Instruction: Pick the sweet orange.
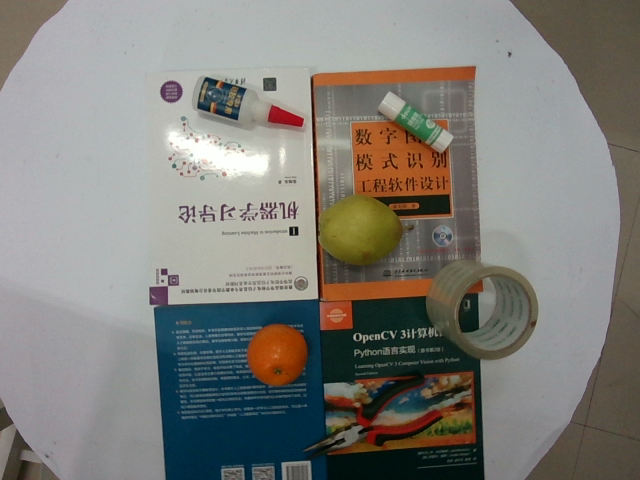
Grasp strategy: vertical